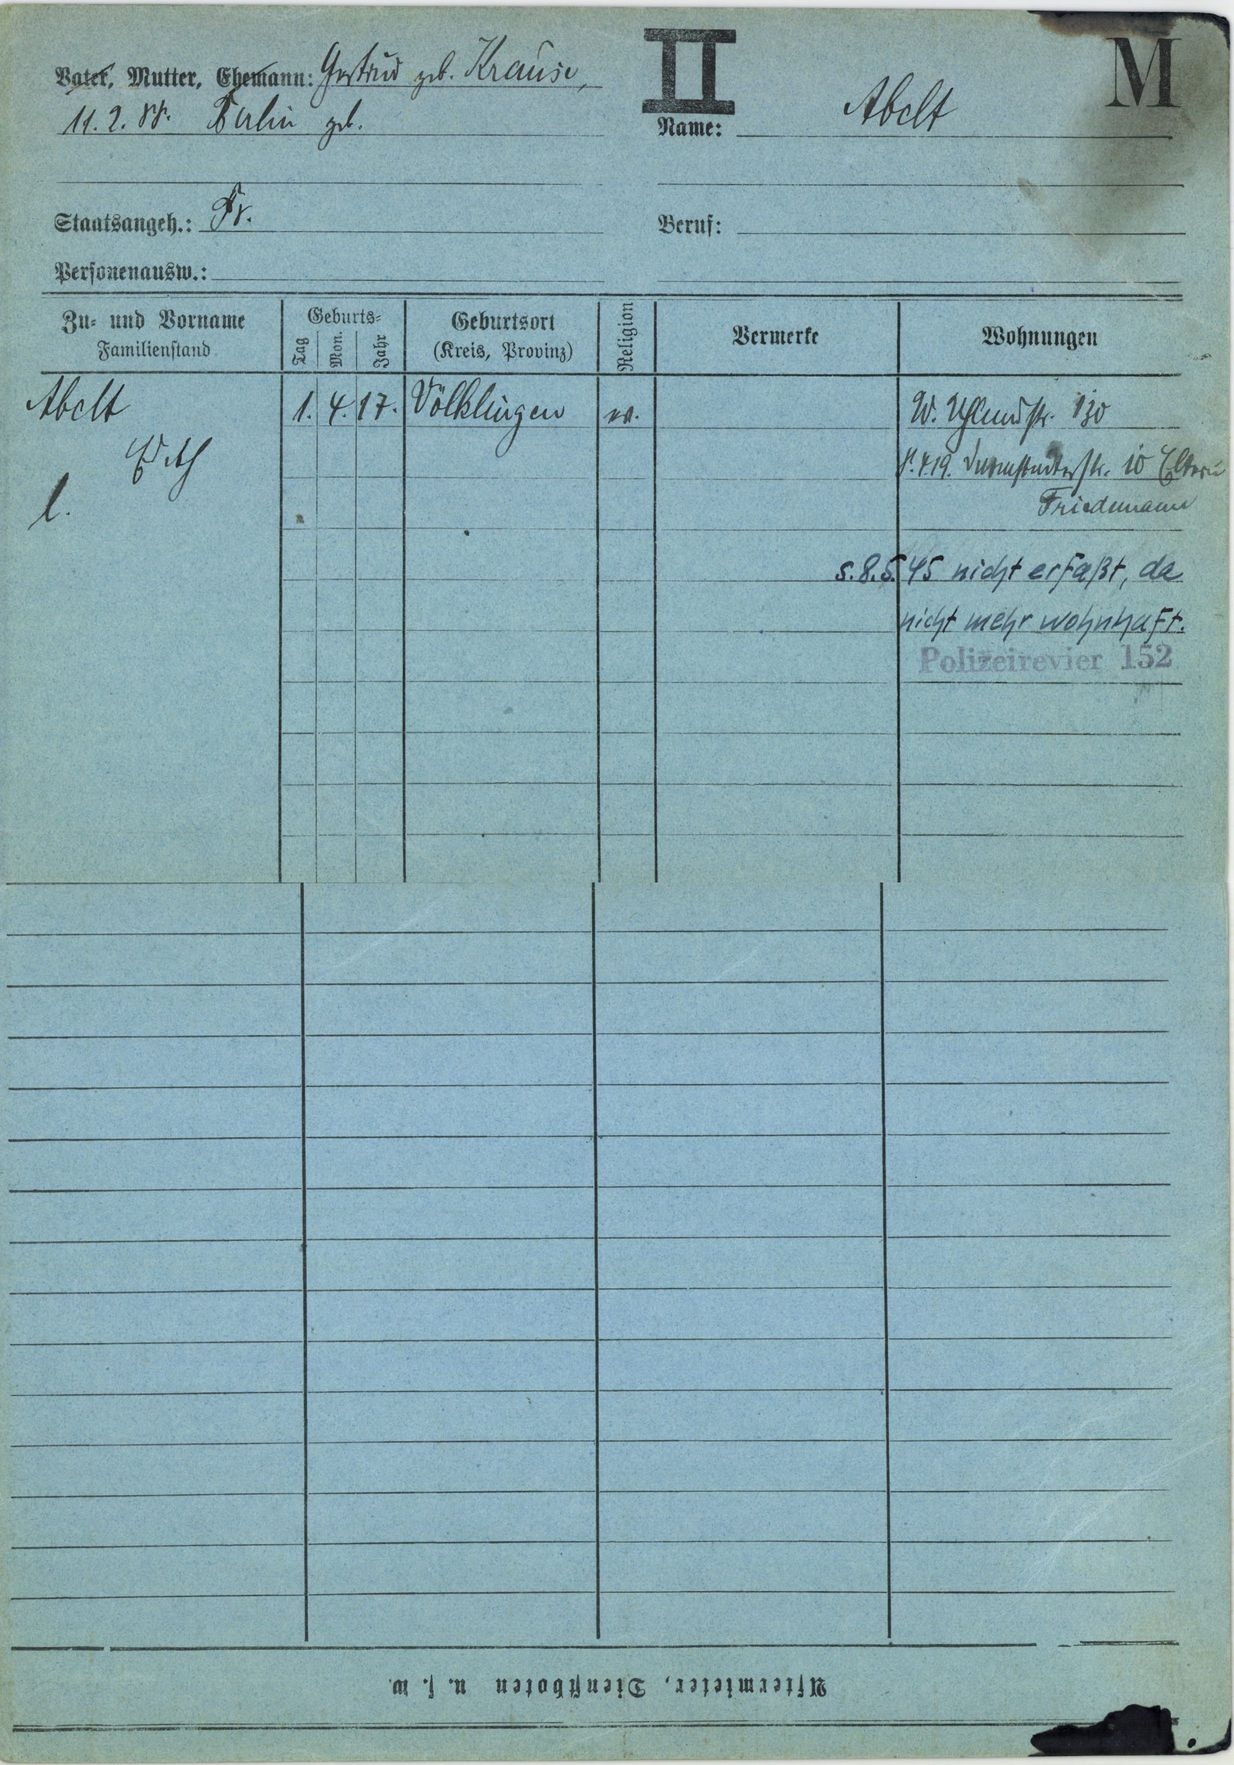
Abelt